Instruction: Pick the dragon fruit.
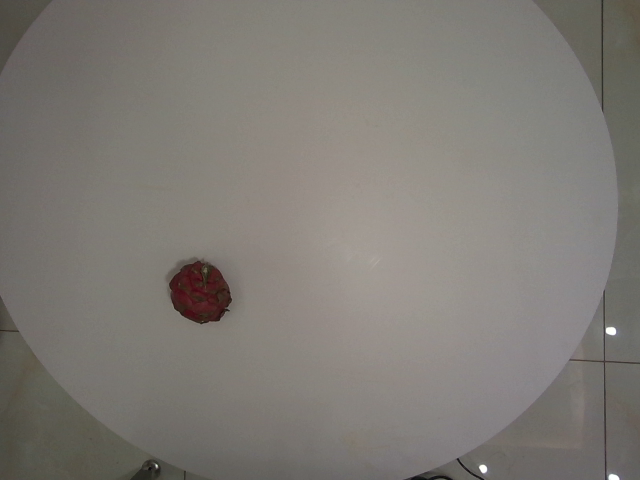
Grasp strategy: vertical